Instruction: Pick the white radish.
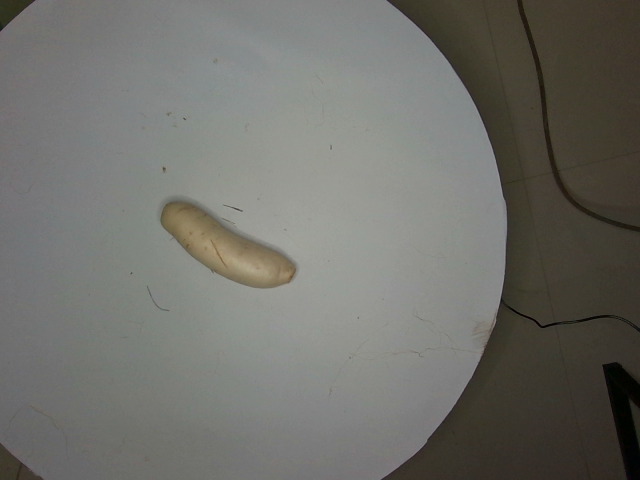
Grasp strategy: vertical